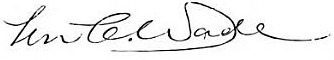
Signature of: levi c wade